Question: What might the diagnosis be?
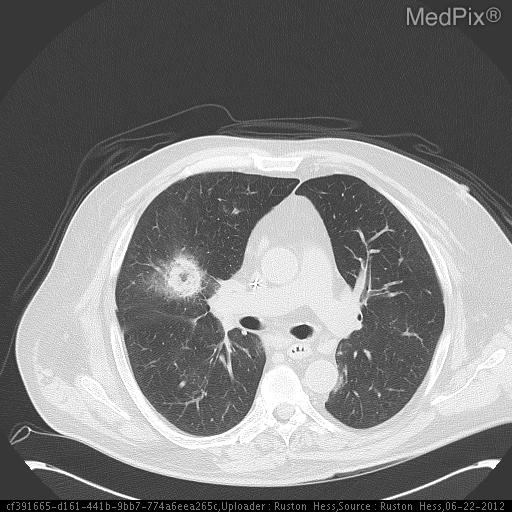
Answer: The possible diagnosis includes •  Invasive aspergillosis
•  Hemorrhagic metastasis
•  Mucormycosis
•  Vasculitis (e.g. Wegeners).